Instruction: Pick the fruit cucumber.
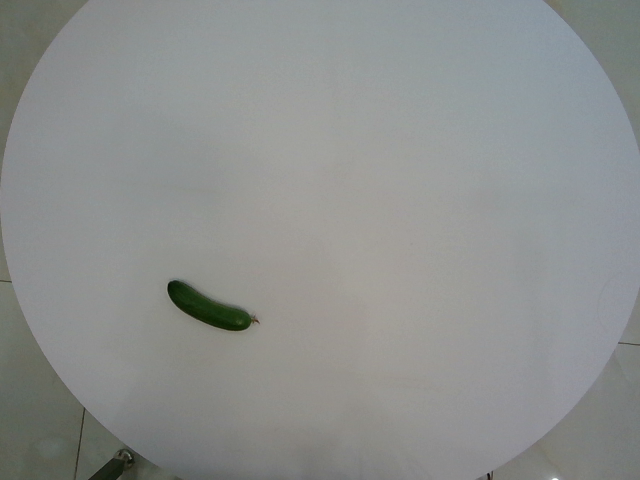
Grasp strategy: vertical